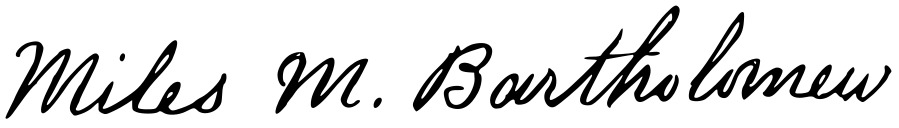
Signature of: miles bartholomew